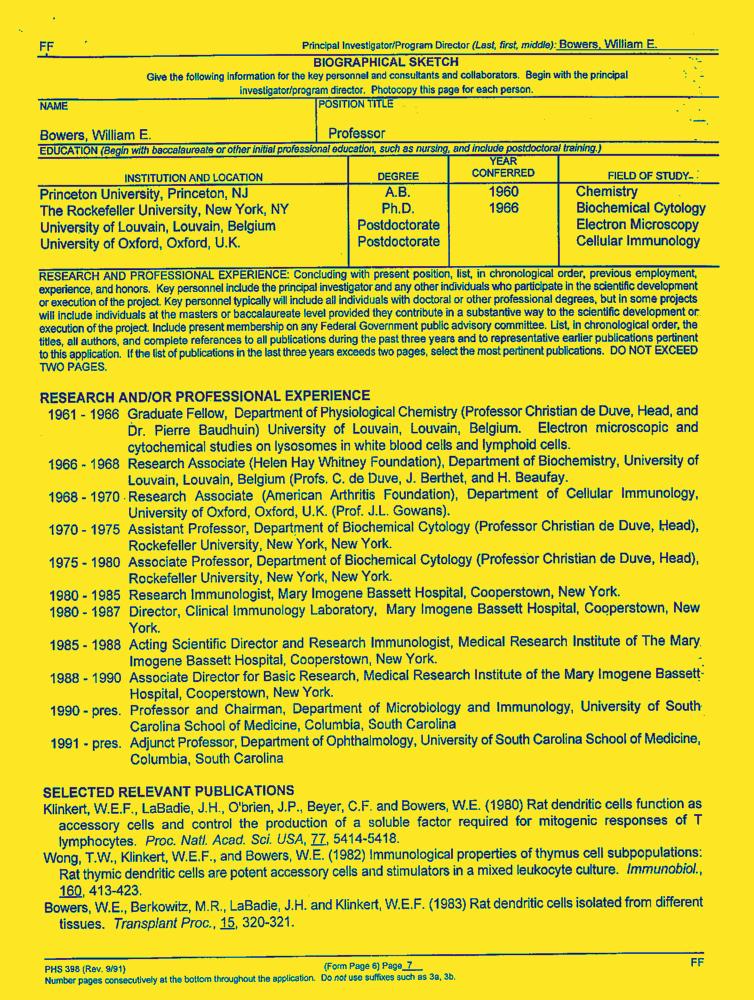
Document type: Resume-Doc